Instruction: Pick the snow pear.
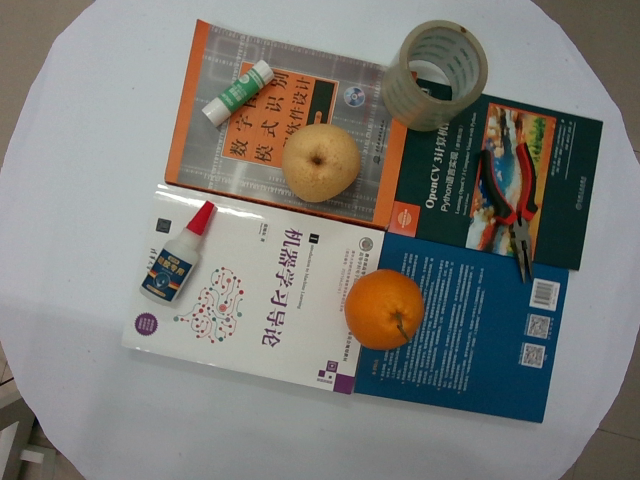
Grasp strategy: vertical